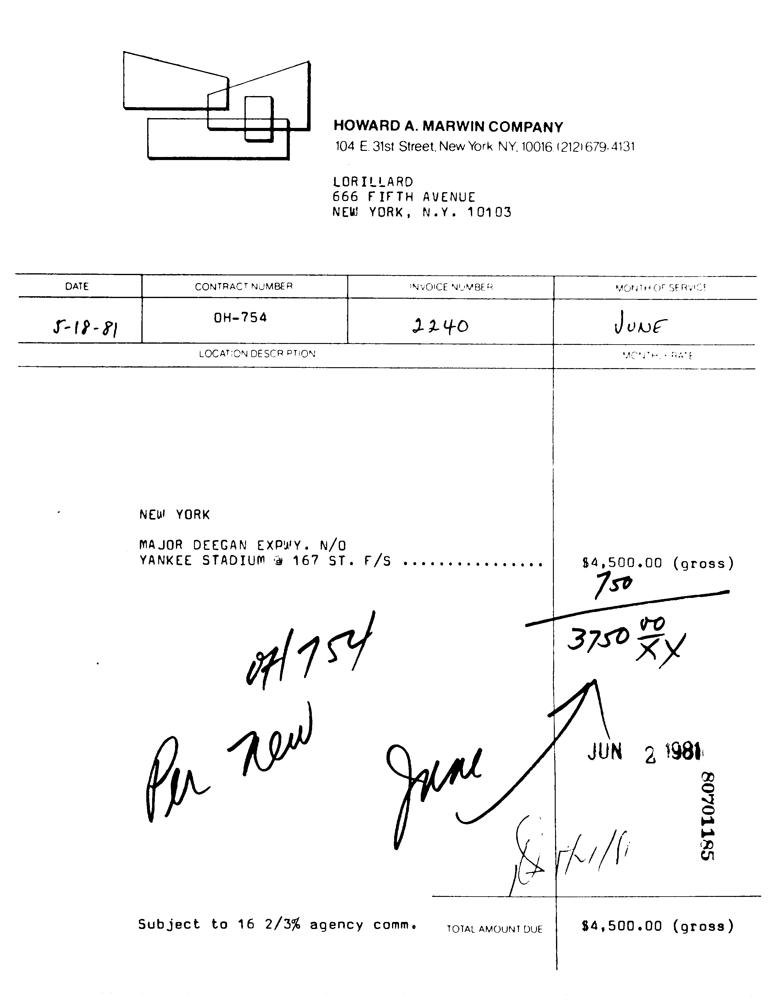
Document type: Invoice